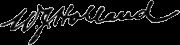
Signature of: william jacob holland